Question: Which state is mentioned in the document?
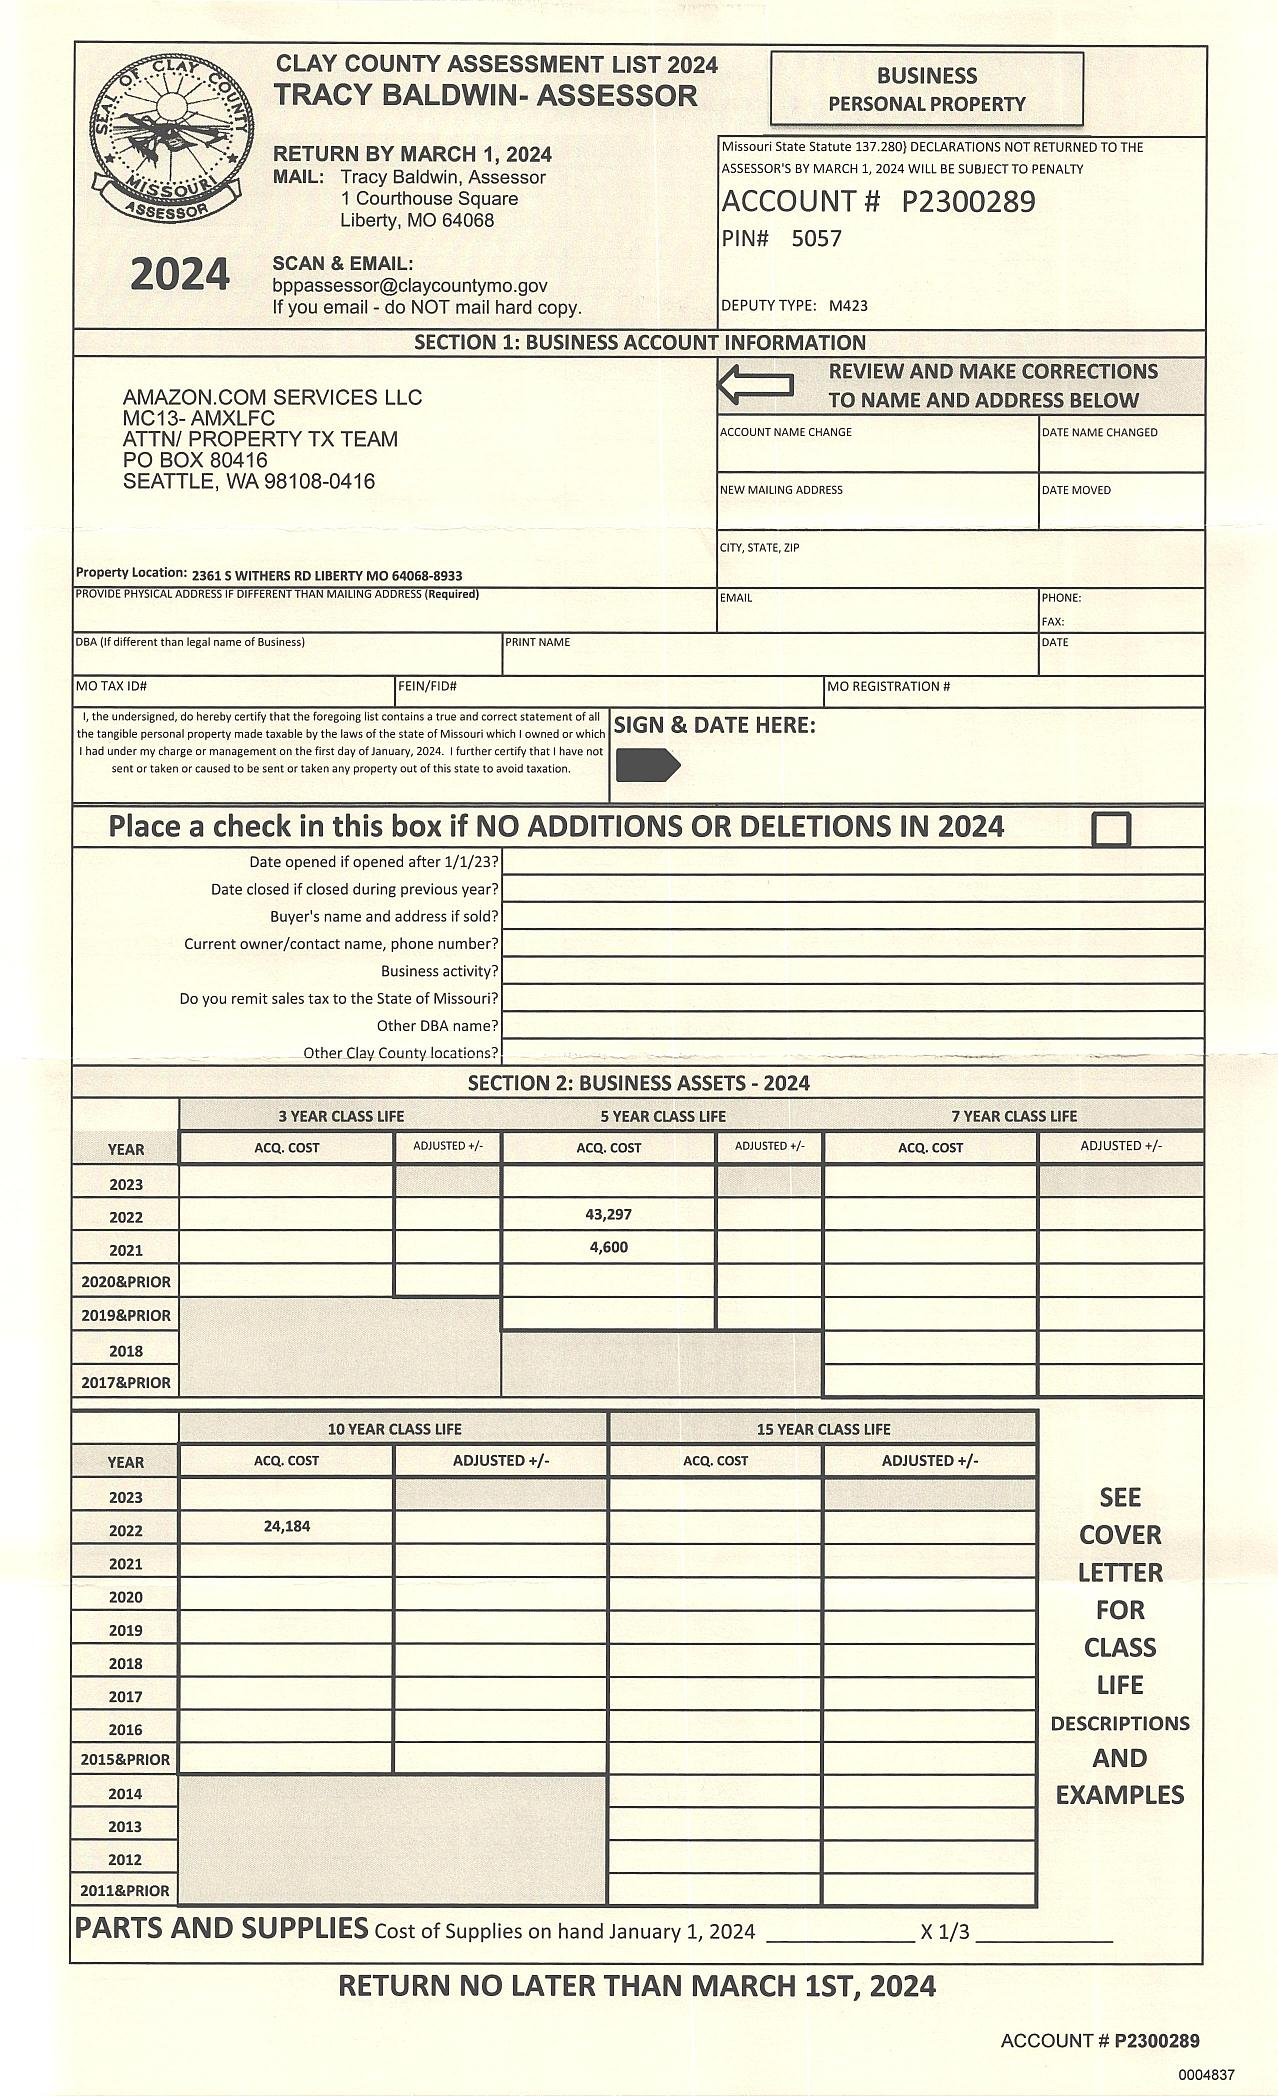
Answer: "Missouri"